Question: What is the date of the hearing as scheduled in the document?
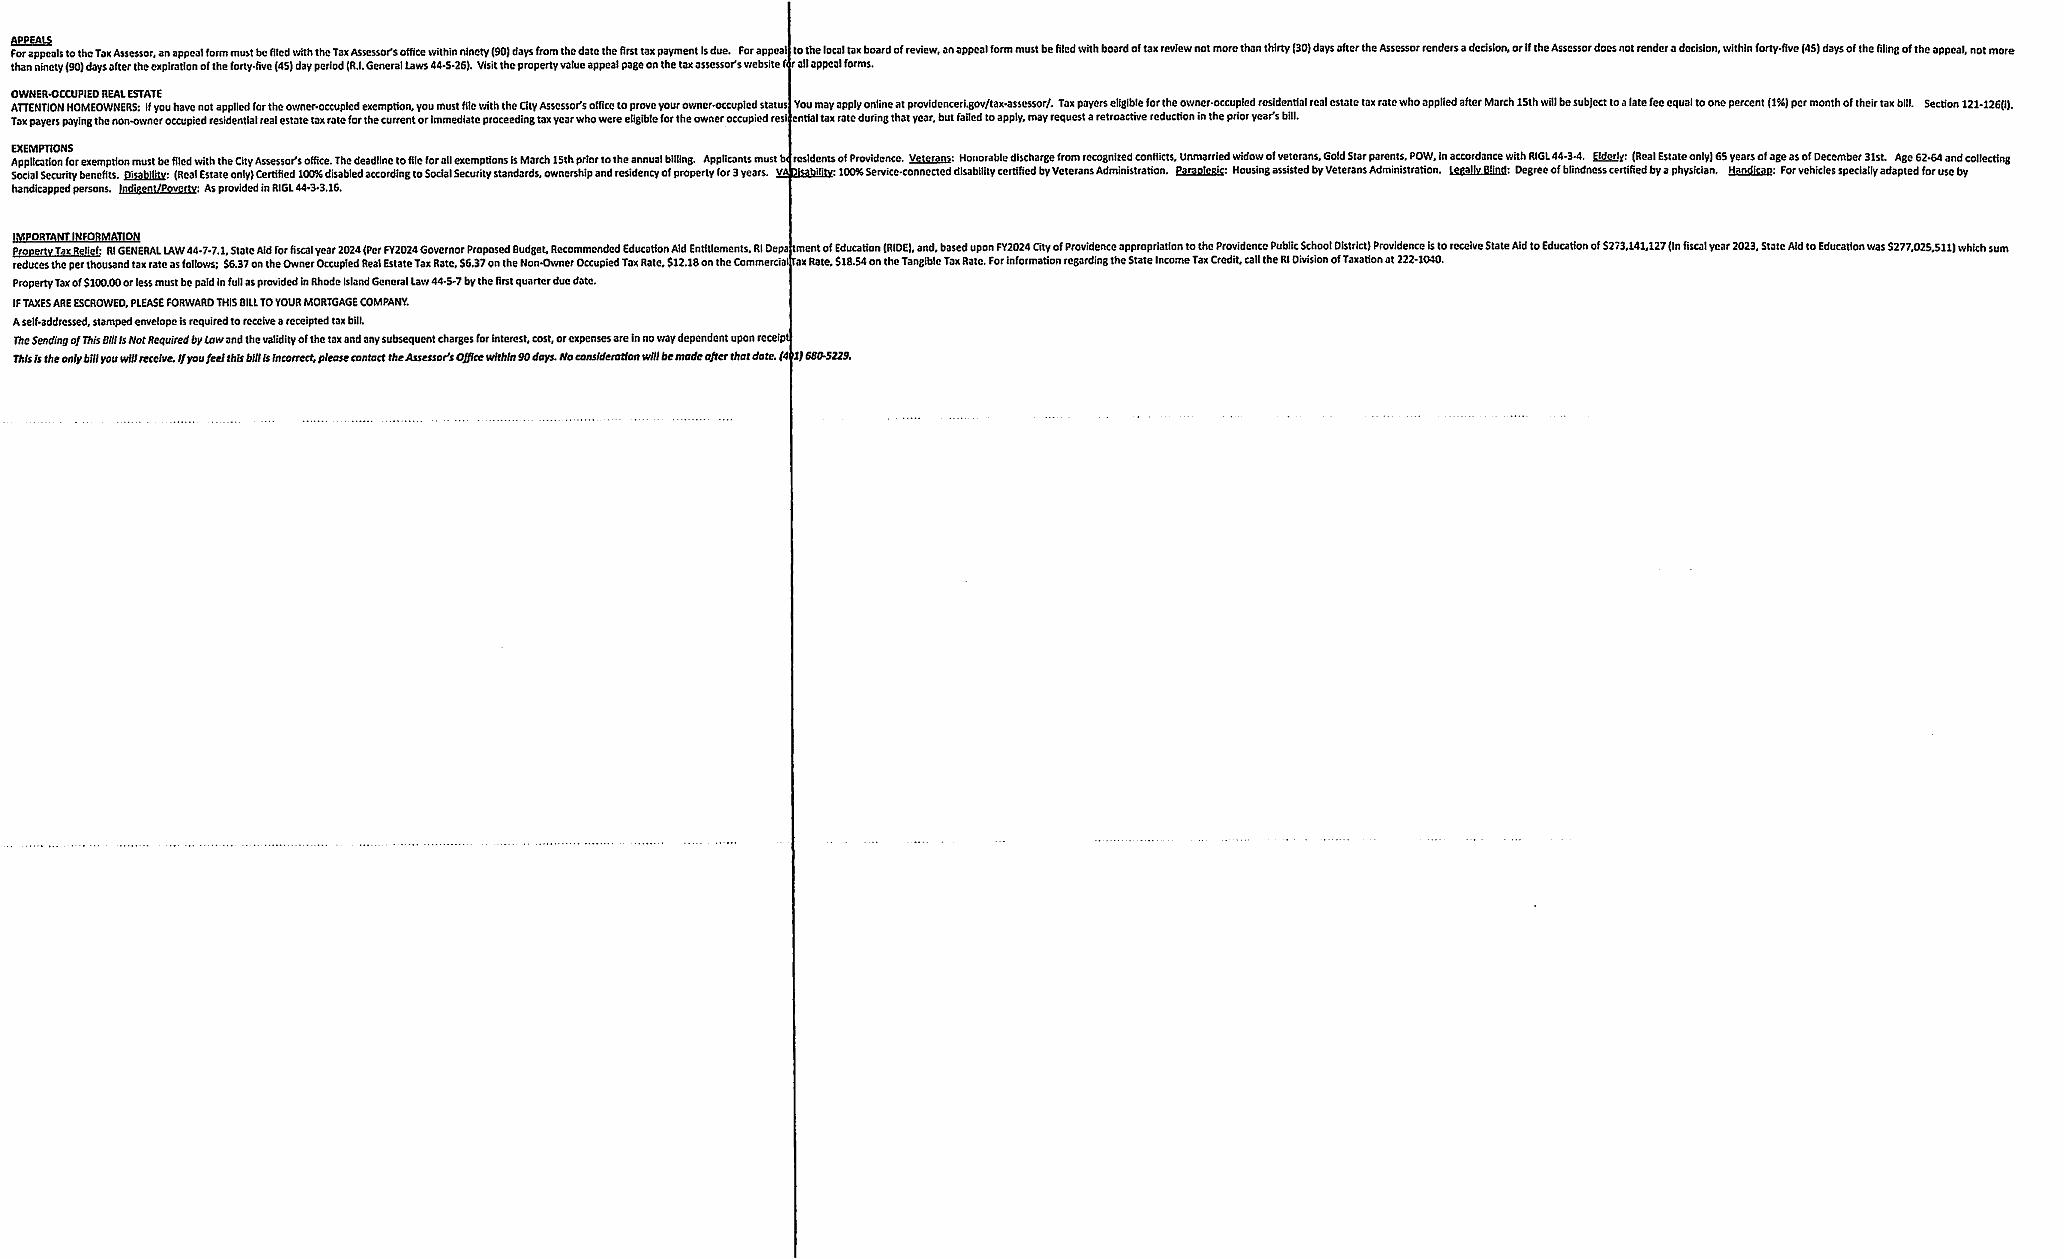
Answer: "March 15th"